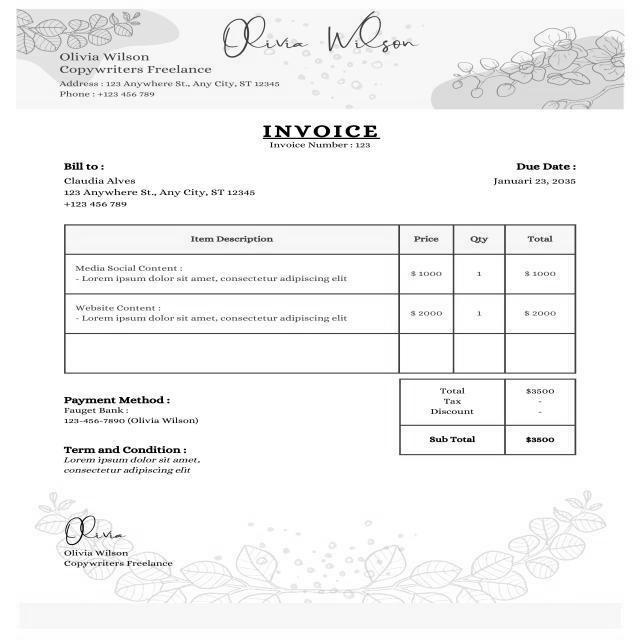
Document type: Invoice